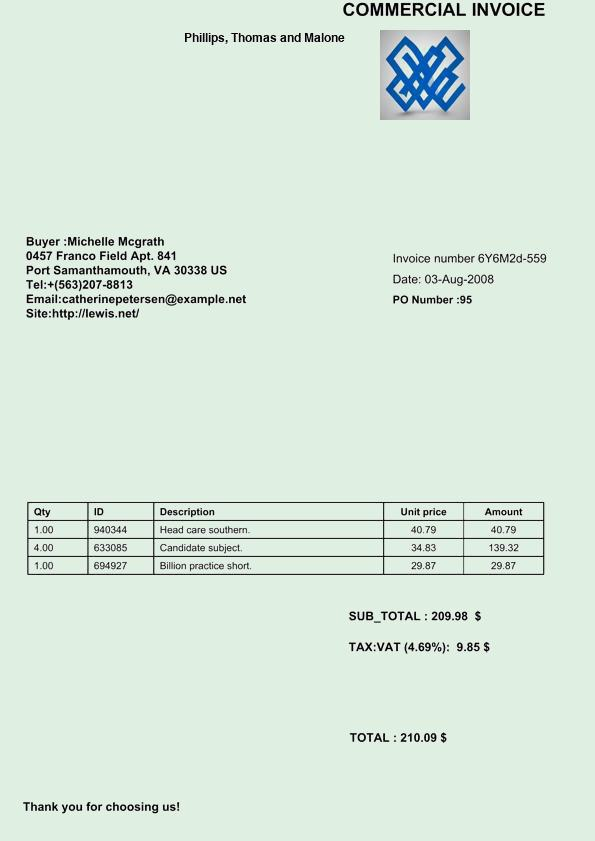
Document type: Invoice